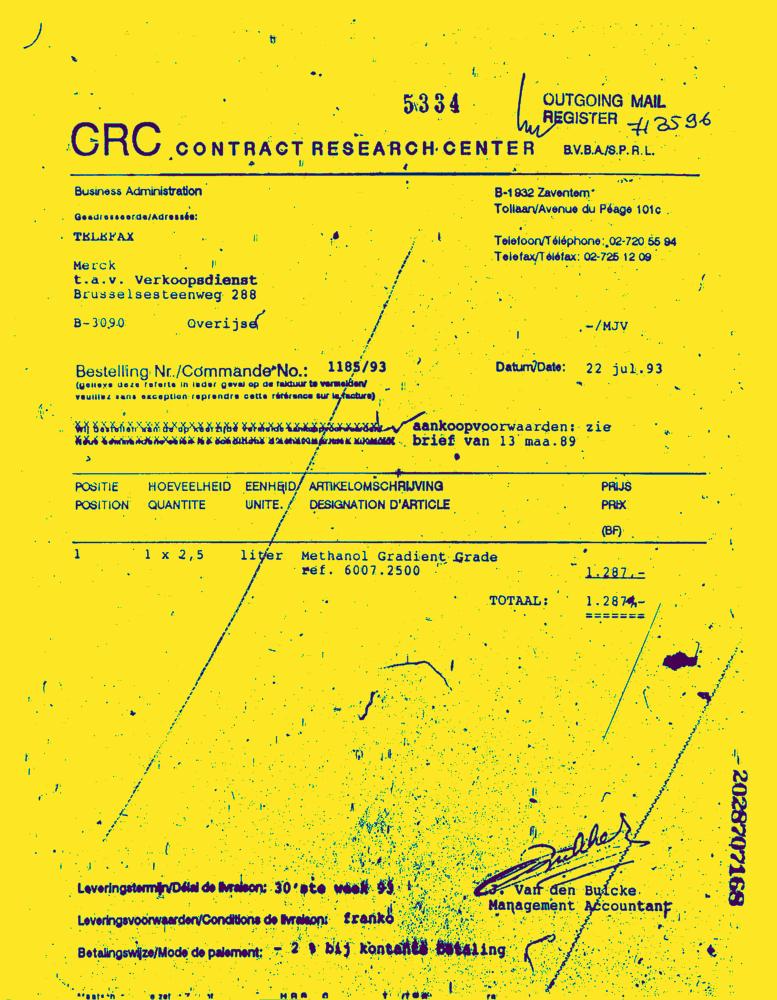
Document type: Invoice-Doc